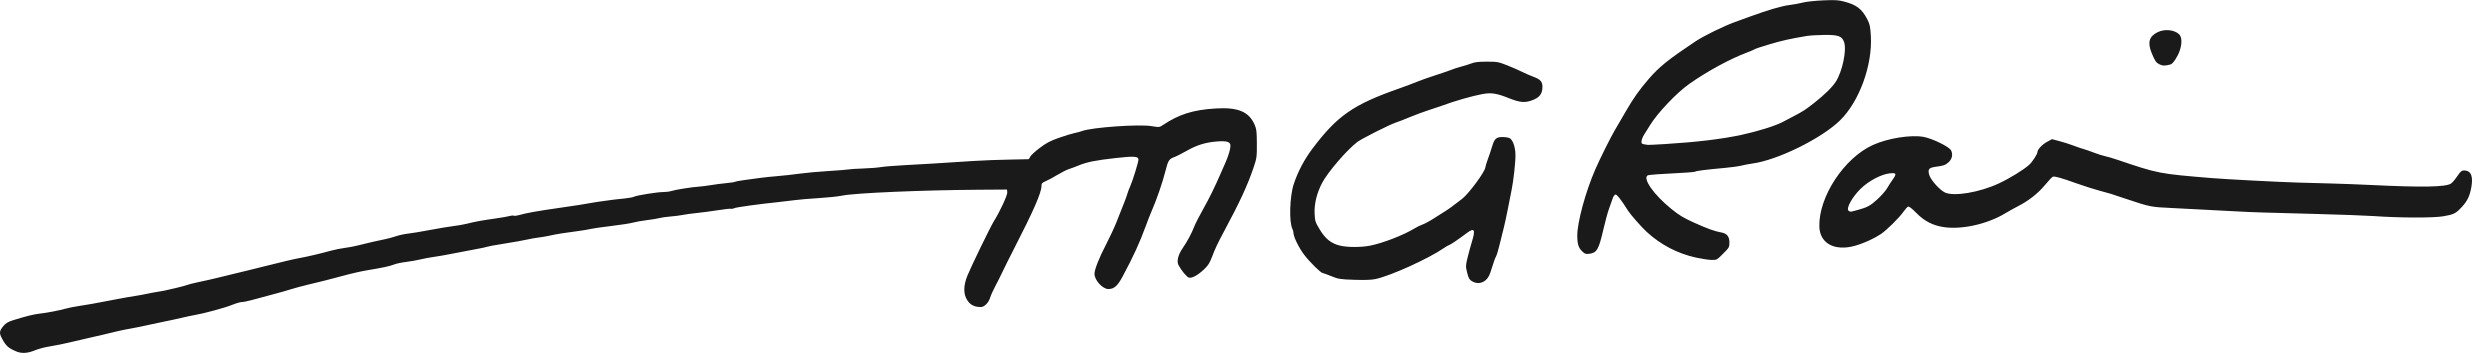
Signature of: amien rais